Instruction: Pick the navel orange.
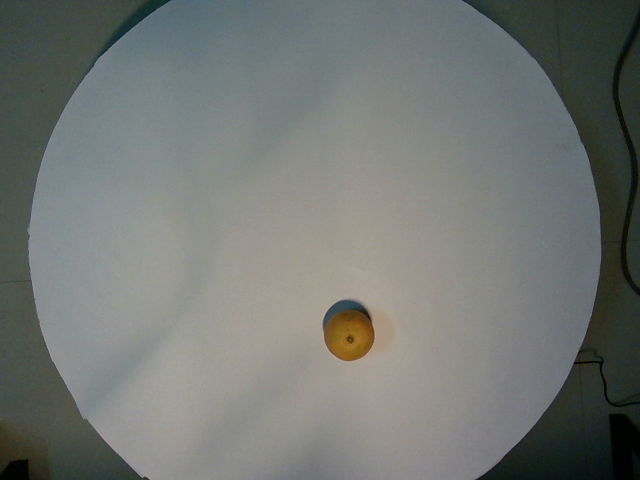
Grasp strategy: vertical